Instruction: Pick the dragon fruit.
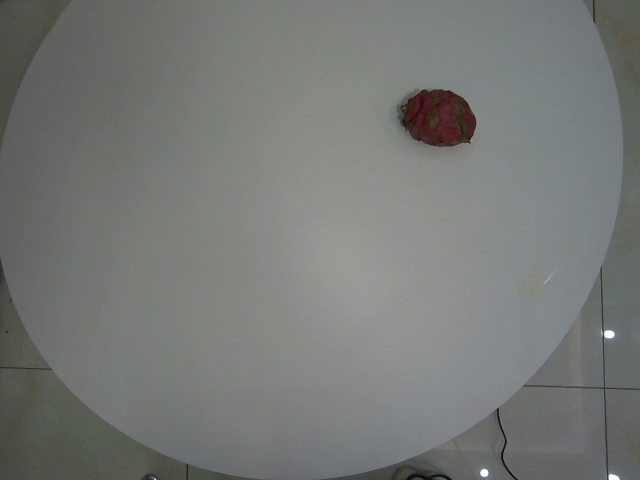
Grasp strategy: vertical